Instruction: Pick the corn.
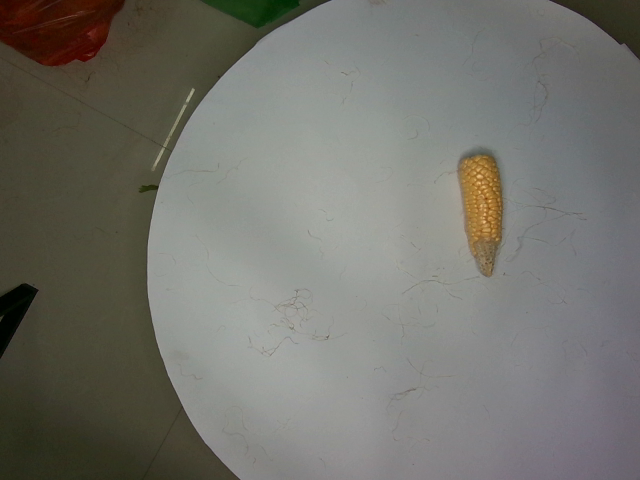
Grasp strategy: vertical